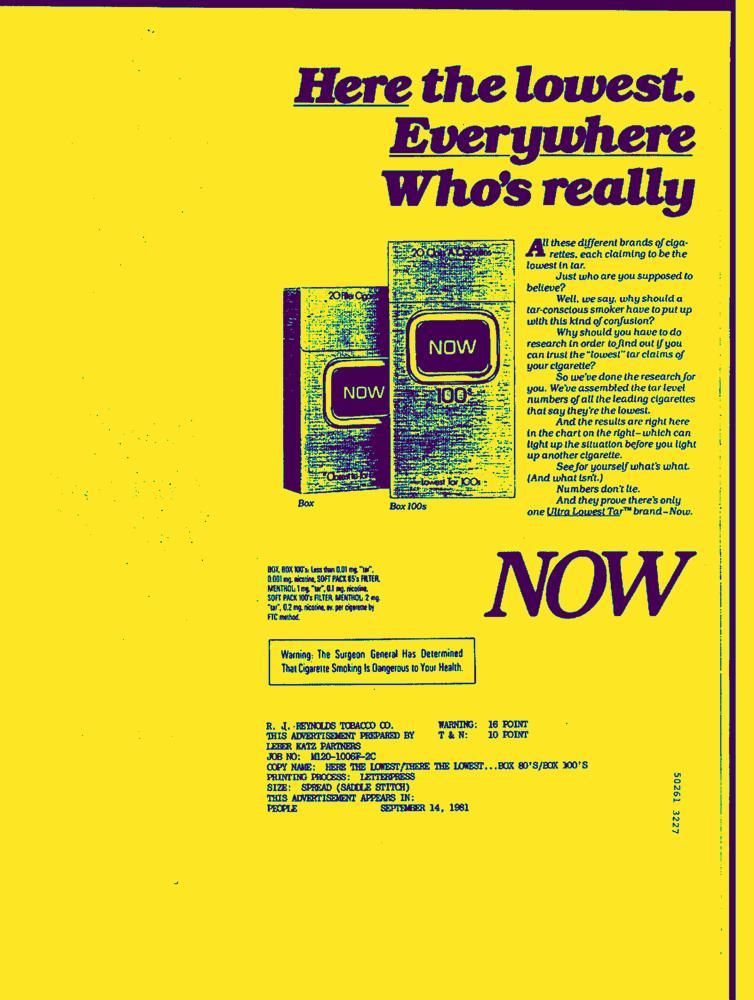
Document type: AD